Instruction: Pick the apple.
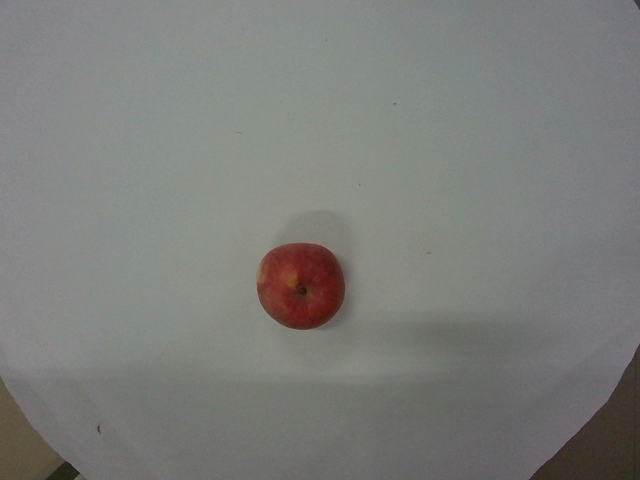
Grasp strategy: vertical